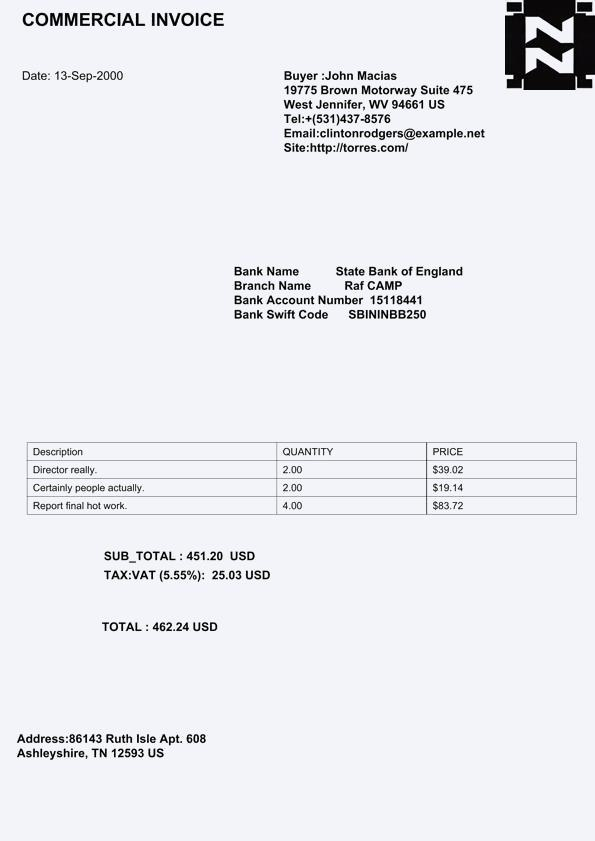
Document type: Invoice